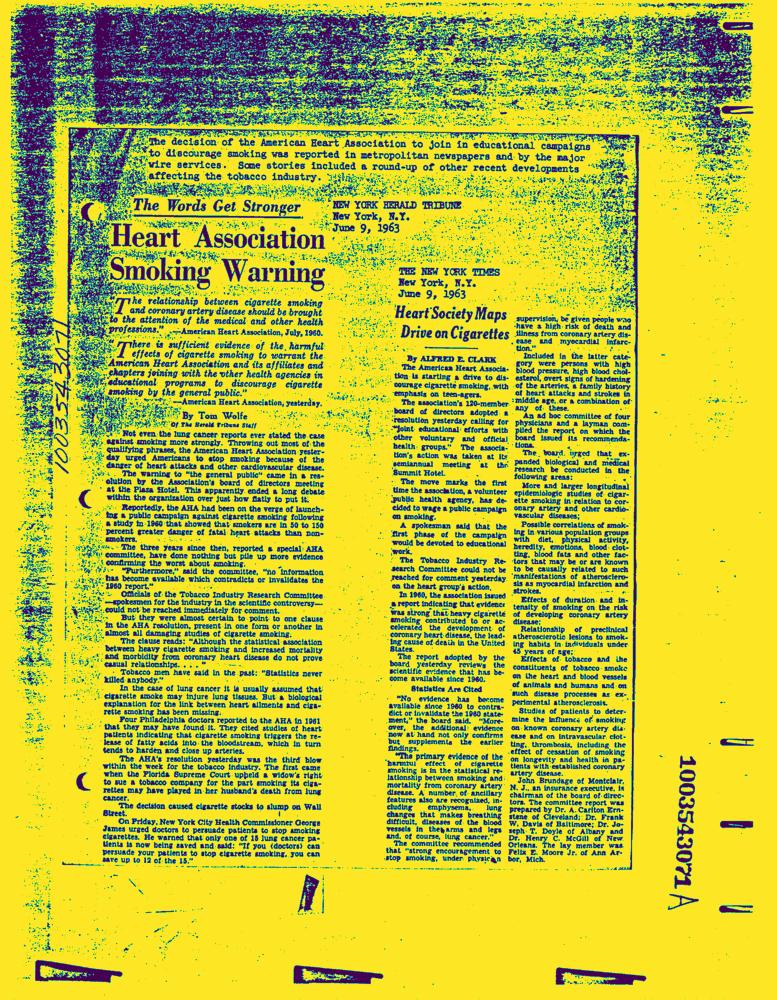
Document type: News-Article